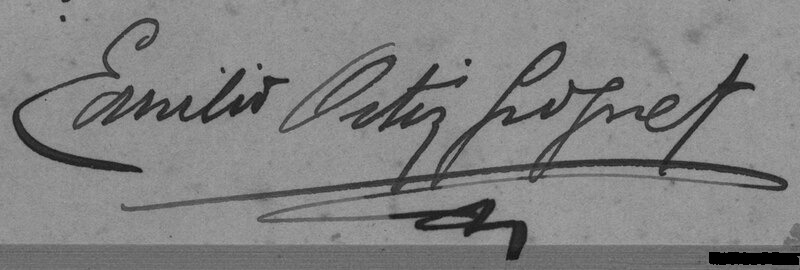
Signature of: emilio ortiz grognet